Question: How does the patient history play a role?
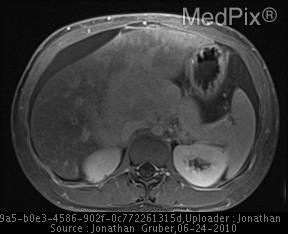
Answer: The patient's history of Ascites of uncertain etiology. is key in understanding the case.